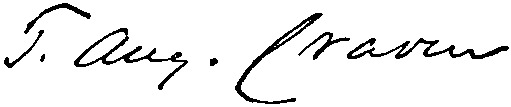
Signature of: tunis craven